Question: What is the suspected problem?
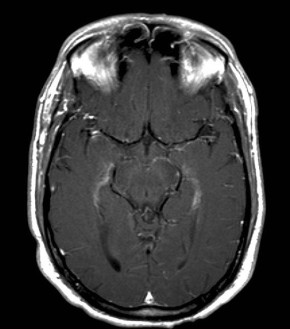
Answer: The findings suggest •  Lateral geniculate body - abnormal signal and enhancement
•  Additional periventricular lesions. Enhancing lesion in the lateral geniculate body.. The patient might have a history of 42 y.o. combat fighter pilot c/o "blind spot" - sudden onset  six days ago and lasted about four hours.  Previous Hx of a similar episode several years ago..